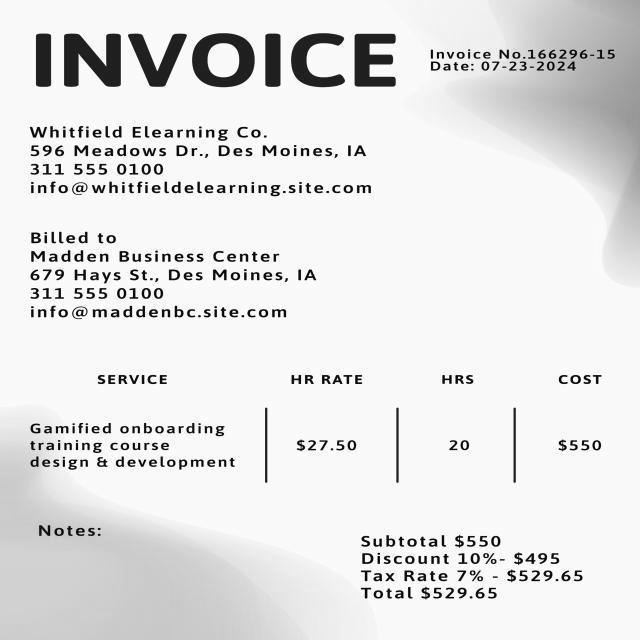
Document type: Invoice